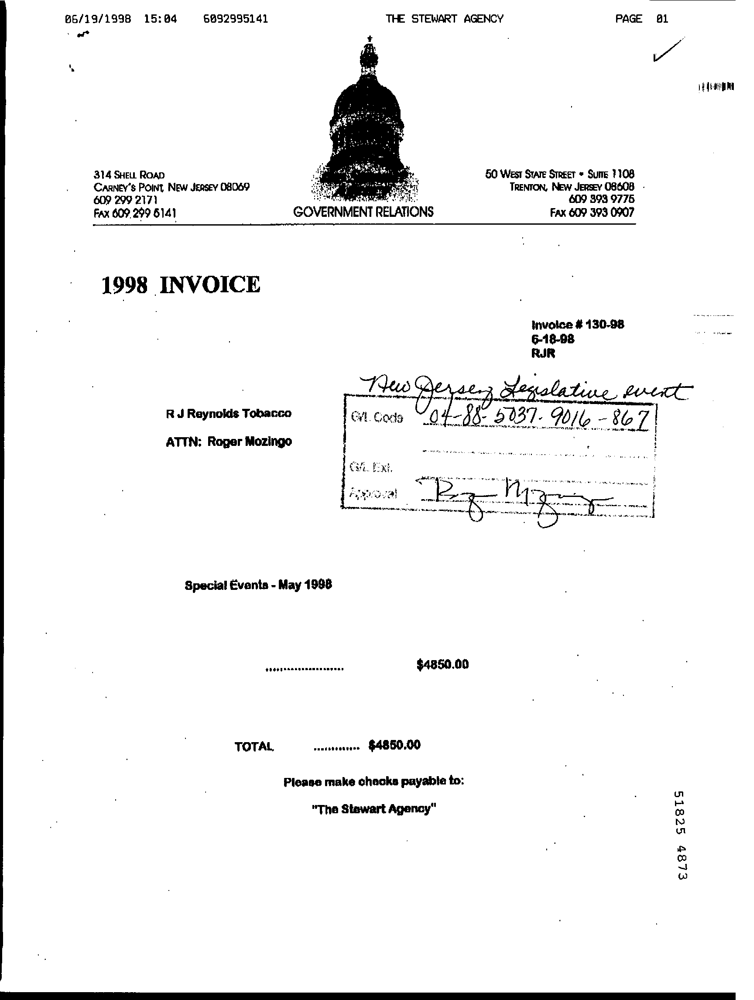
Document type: Invoice